Question: How is the history relevant to the case?
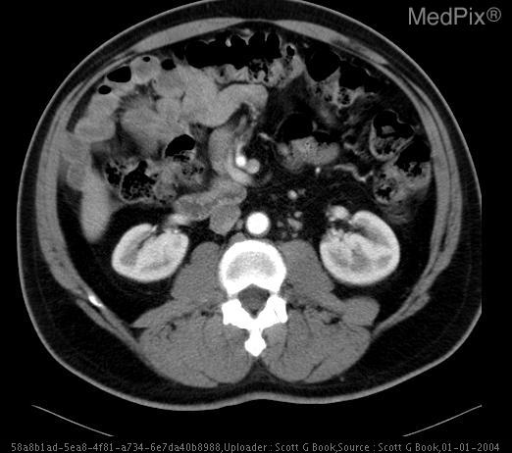
Answer: The patient's history of Several week history of poorly localized abdominal pain. is key in understanding the case.